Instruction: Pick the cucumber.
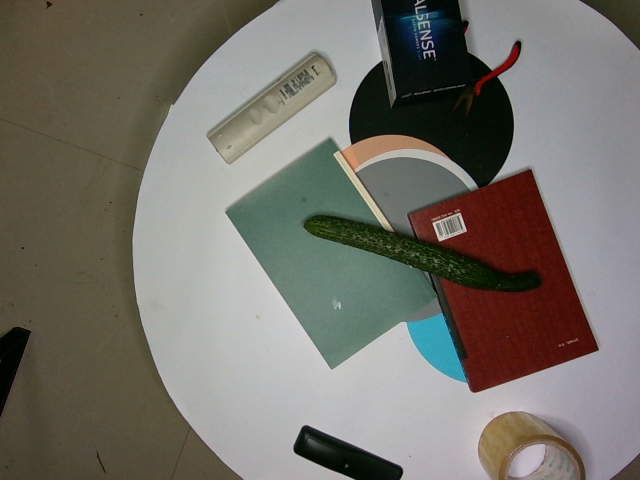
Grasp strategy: vertical